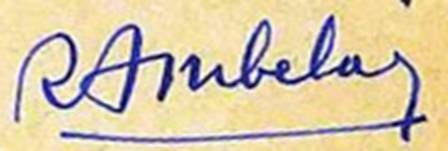
Signature of: robert ambelain